Question: What is the earliest payment due date mentioned in the document?
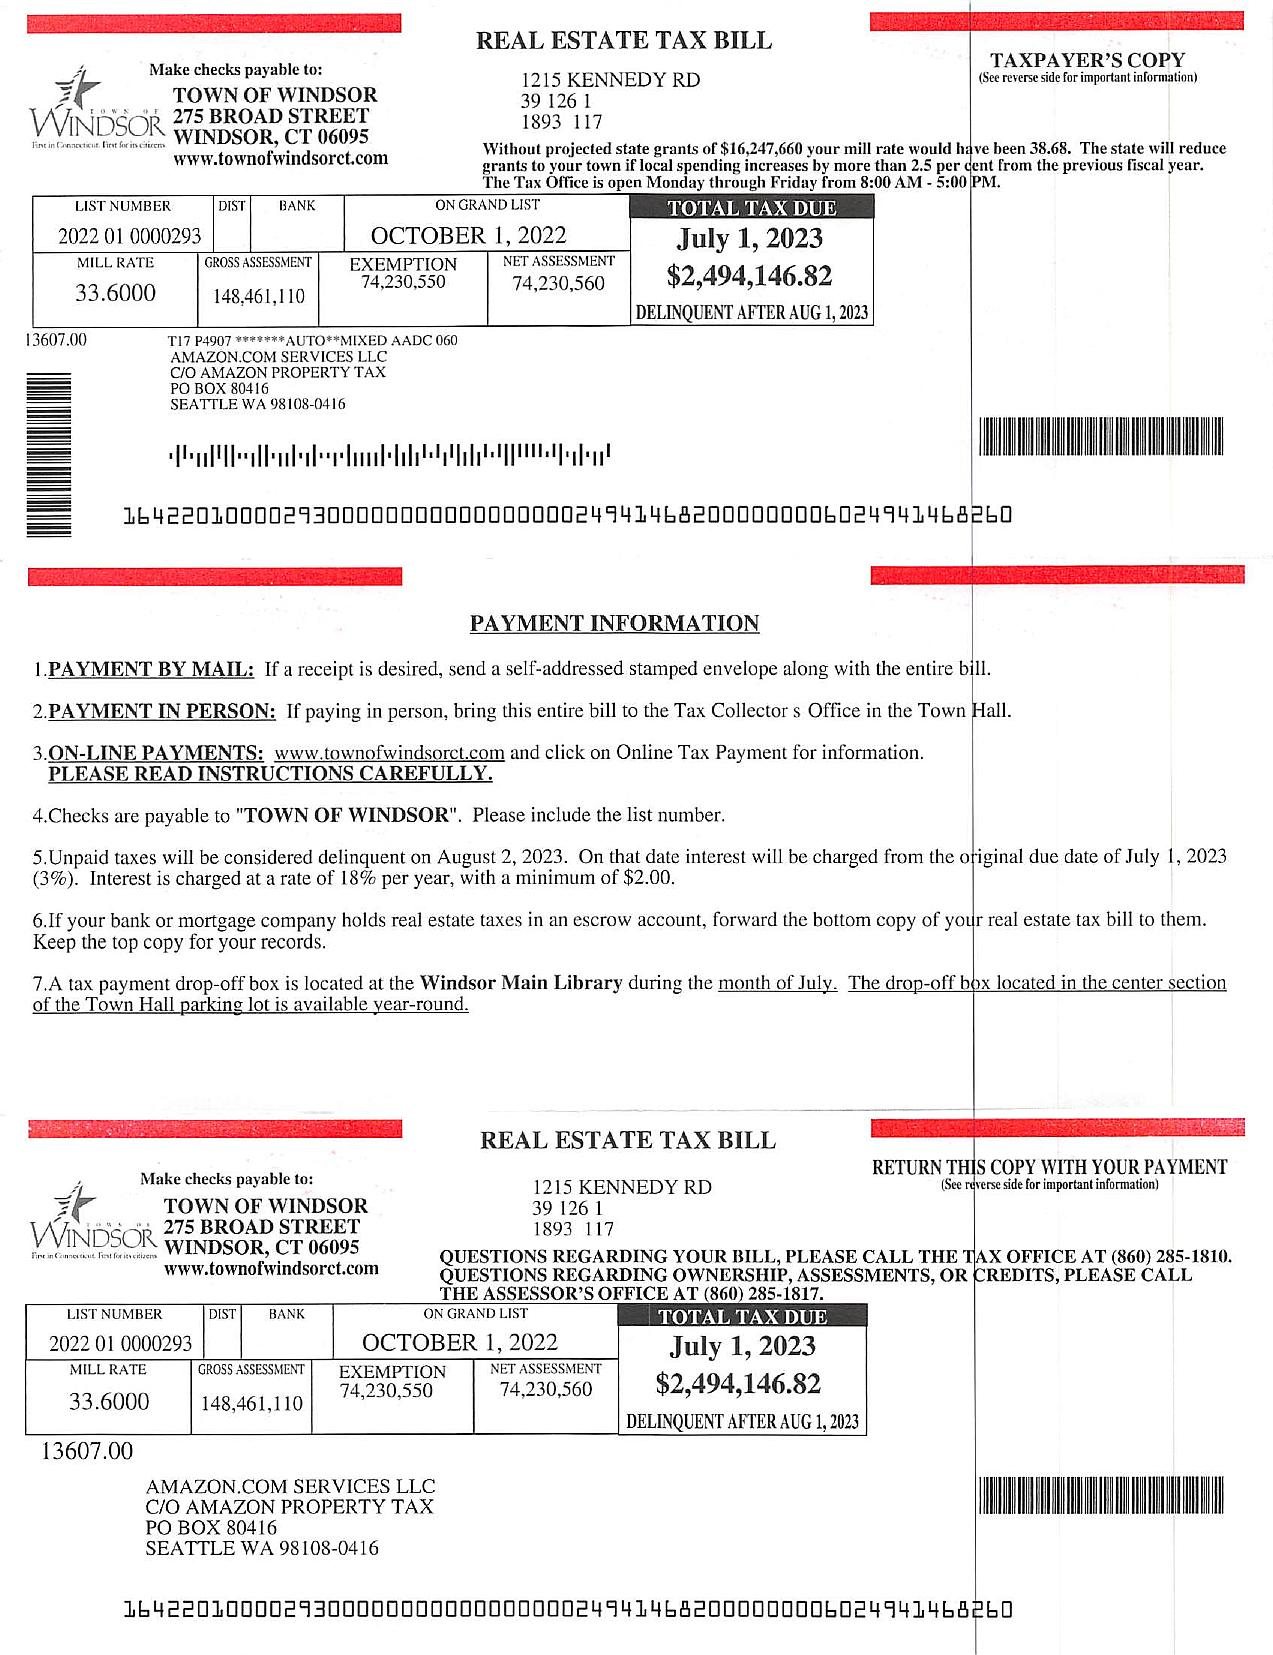
Answer: "1-Jul-23"